Question: What do the imaging results show?
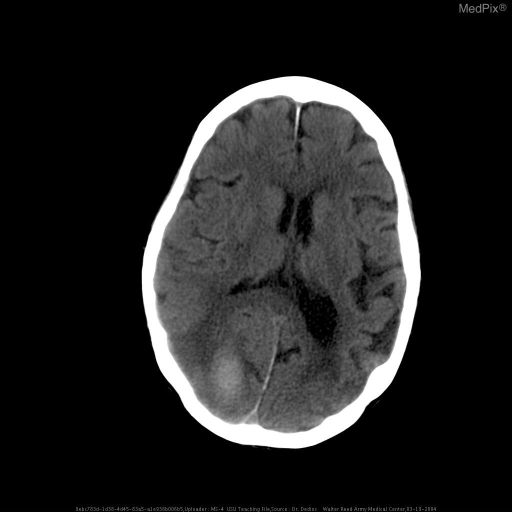
Answer: The imaging shows Parenchymal hematoma, right occipital lobe
Small amount of ventricular blood A single, large intraparenchymal hemorrhage is present within the right occipital lobe measuring 3x2cm with adjacent edema.  There is mild mass effect.  Blood is also seen within the posterior horn of the right lateral ventricle.  A small amount of blood is seen within the posterior falx.  The right lateral ventricle is smaller than the left side.  The sulci, on the right posterior region, is effaced.  The left side appears grossly unremarkable.  Minimal opacification of the right sphenioid sinus is present.  Mastoids appear well aerated.  The rest of the findings appear unremarkable..